Question: What jurisdiction, city, or county is the document associated with?
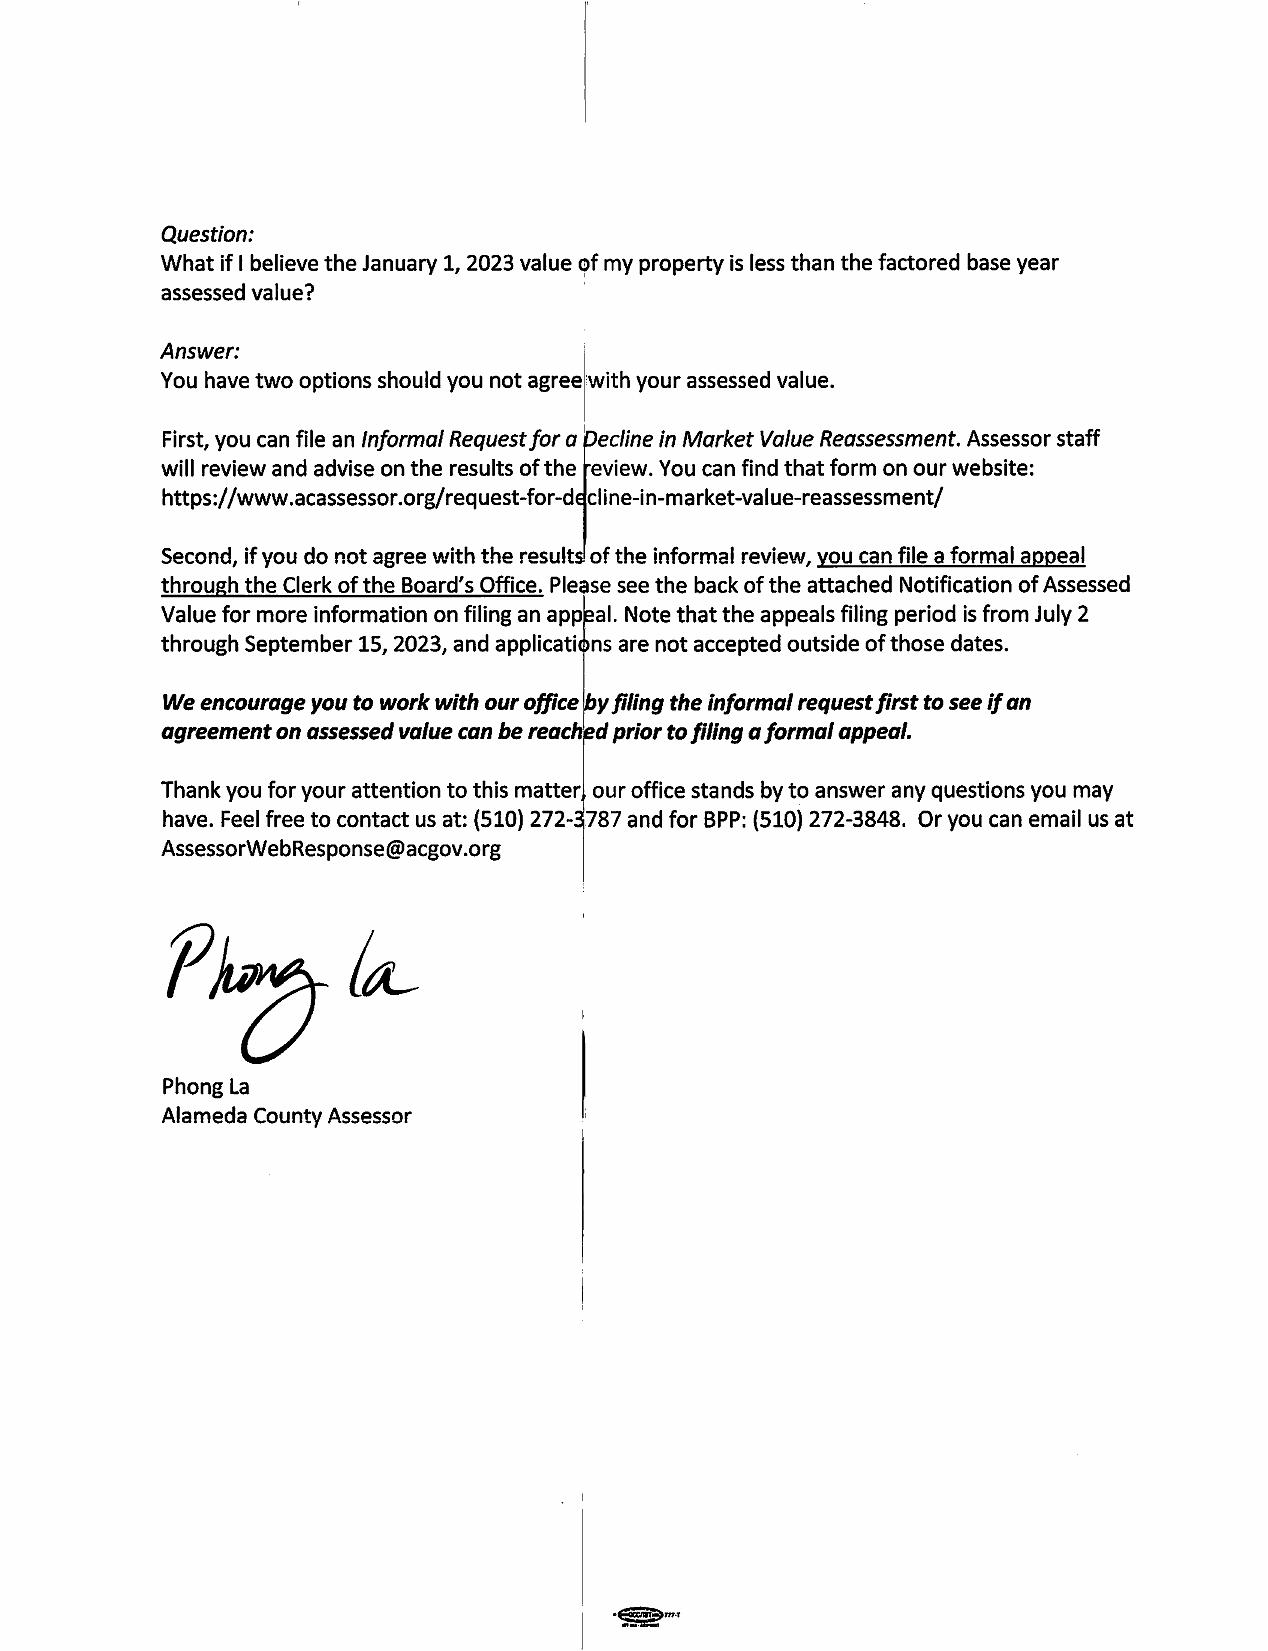
Answer: "Alameda County"